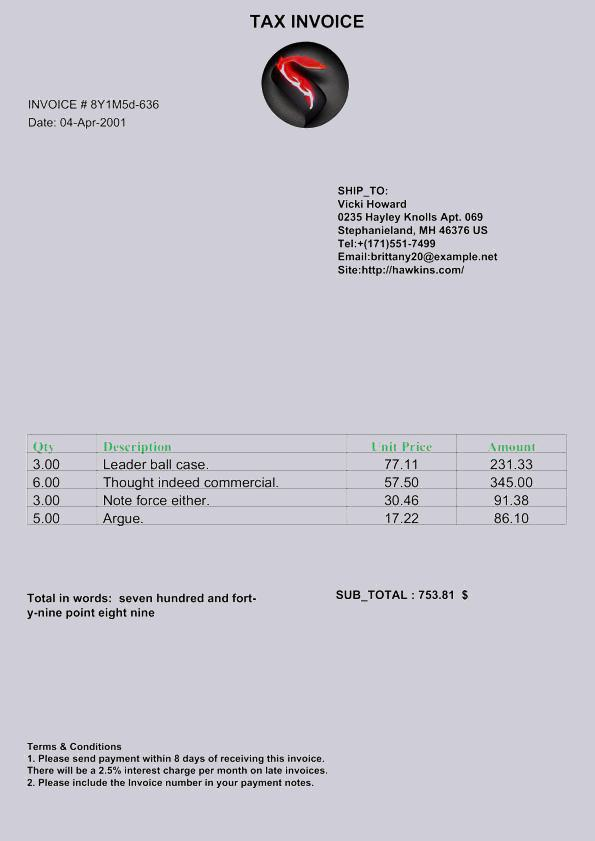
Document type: Invoice